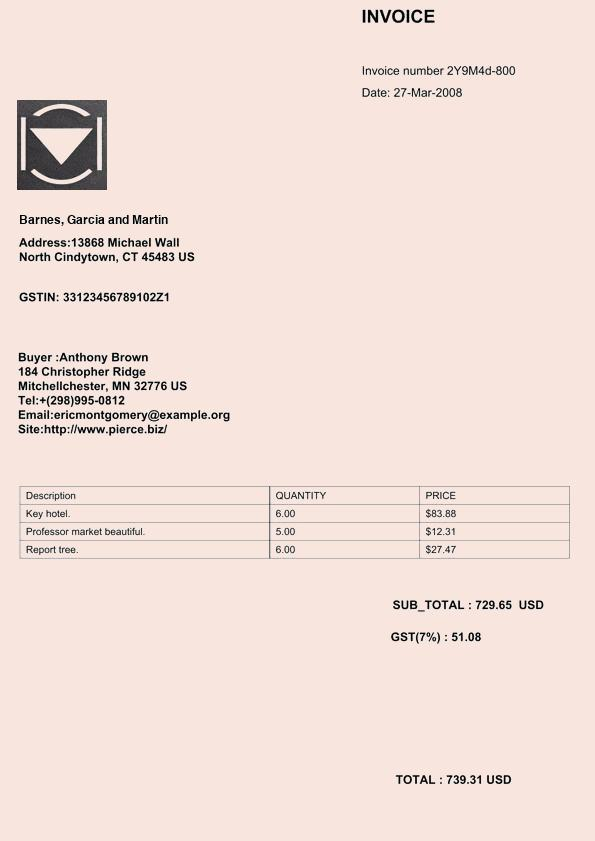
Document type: Invoice